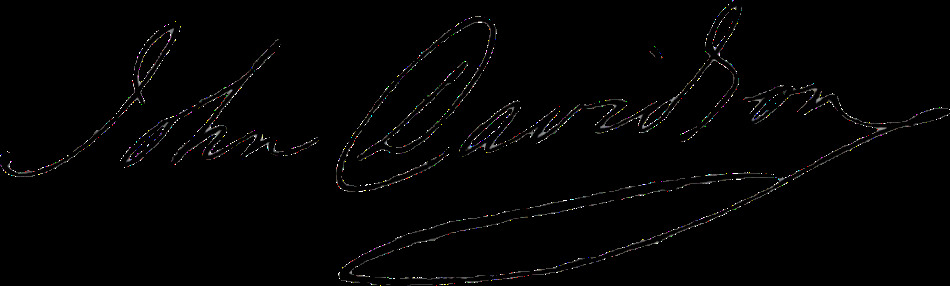
Signature of: john davidson